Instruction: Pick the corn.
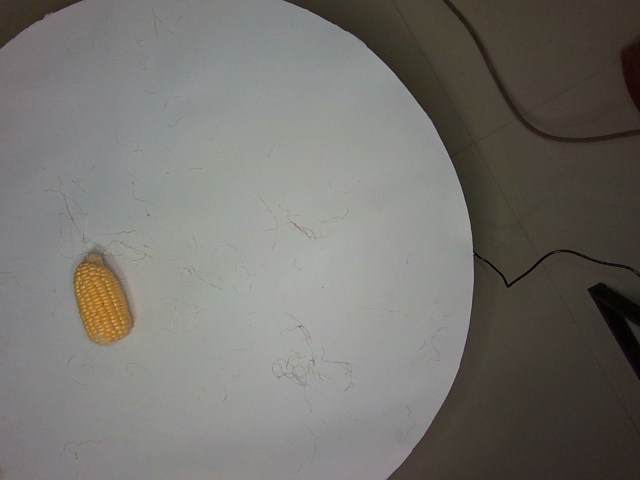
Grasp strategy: vertical